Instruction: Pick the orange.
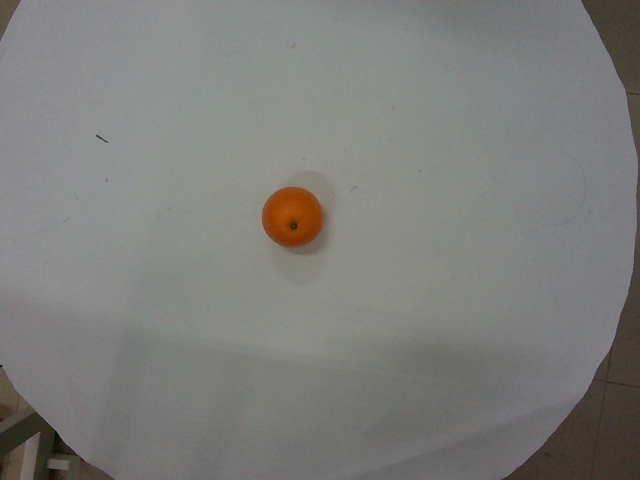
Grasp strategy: vertical